Question: What jurisdiction, city, or county is the document associated with?
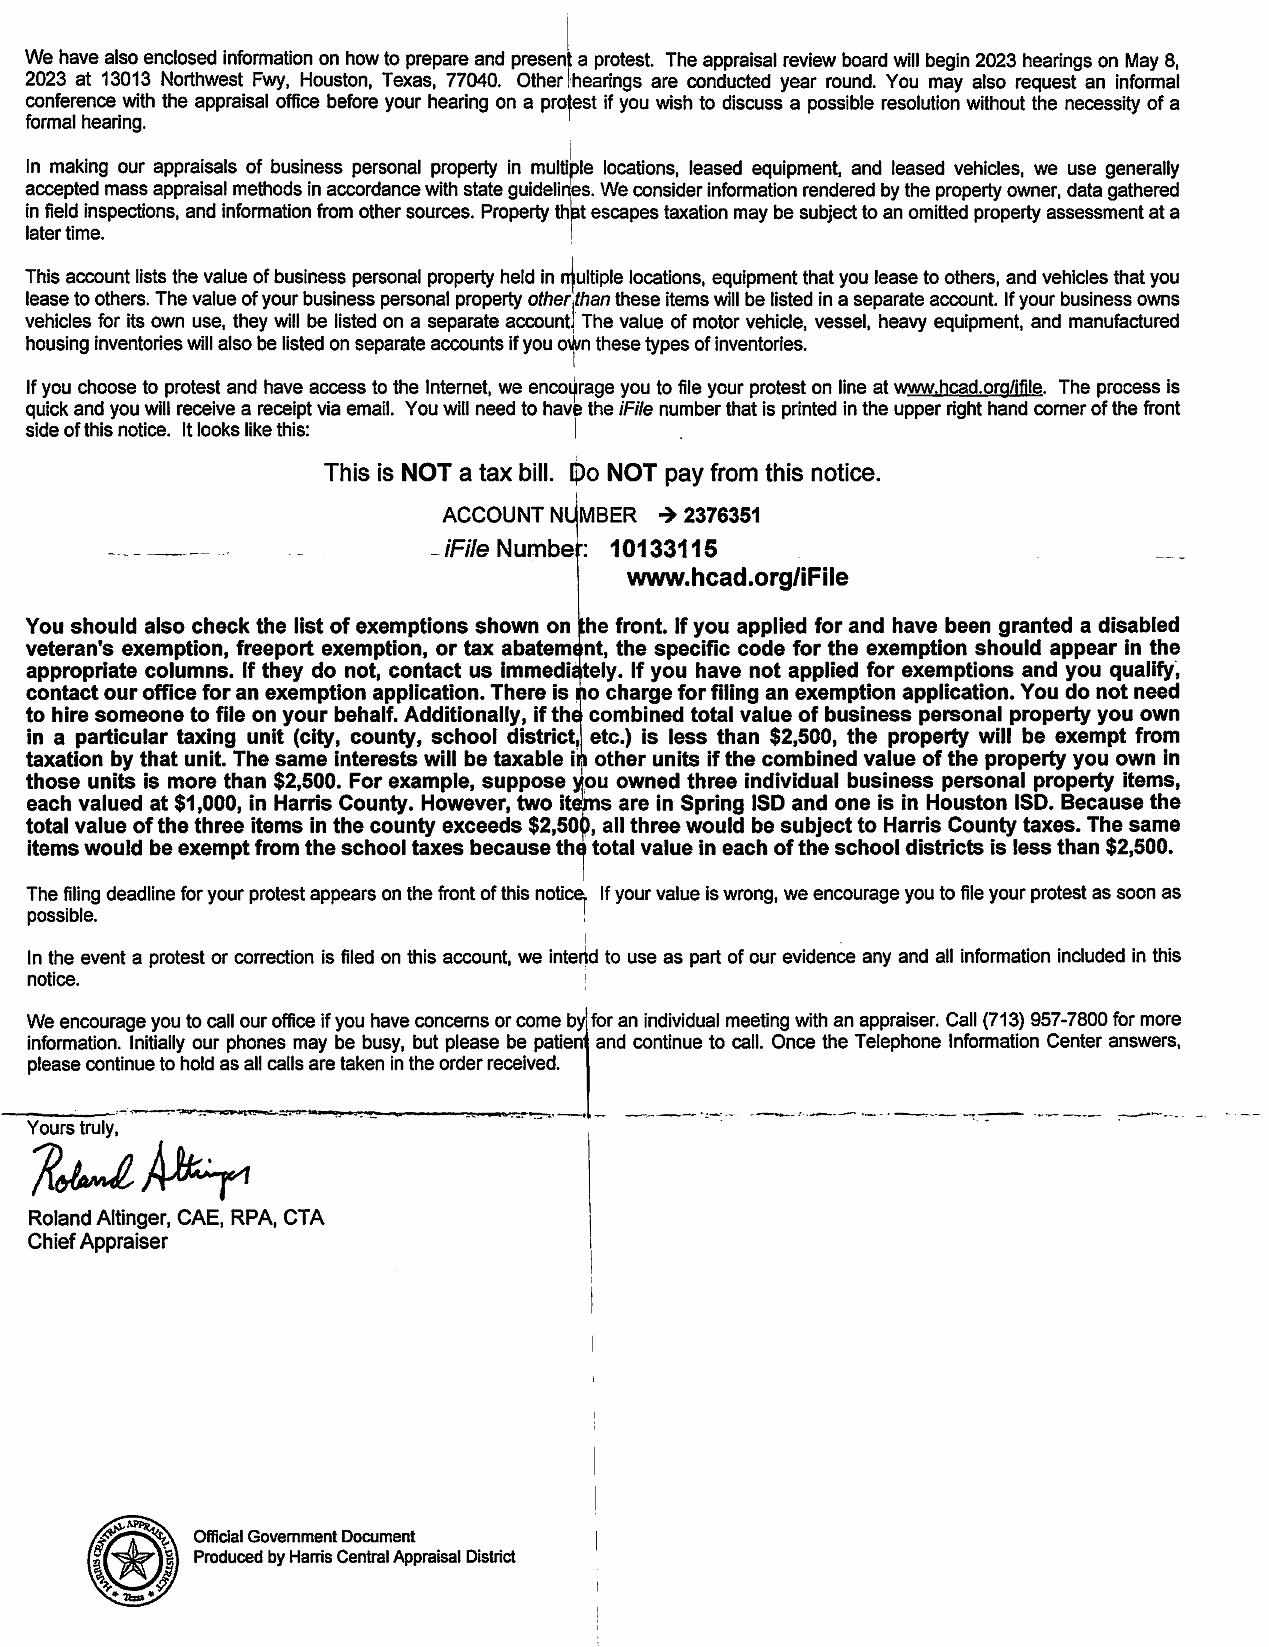
Answer: "Harris County"